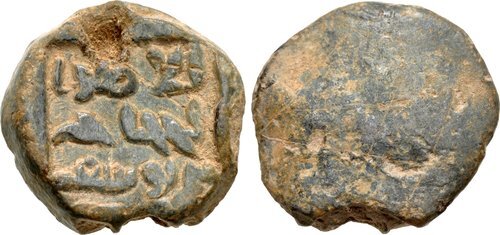
Signature of: al hajjaj ibn yusuf